Question: What is the address or location of the property listed in the document?
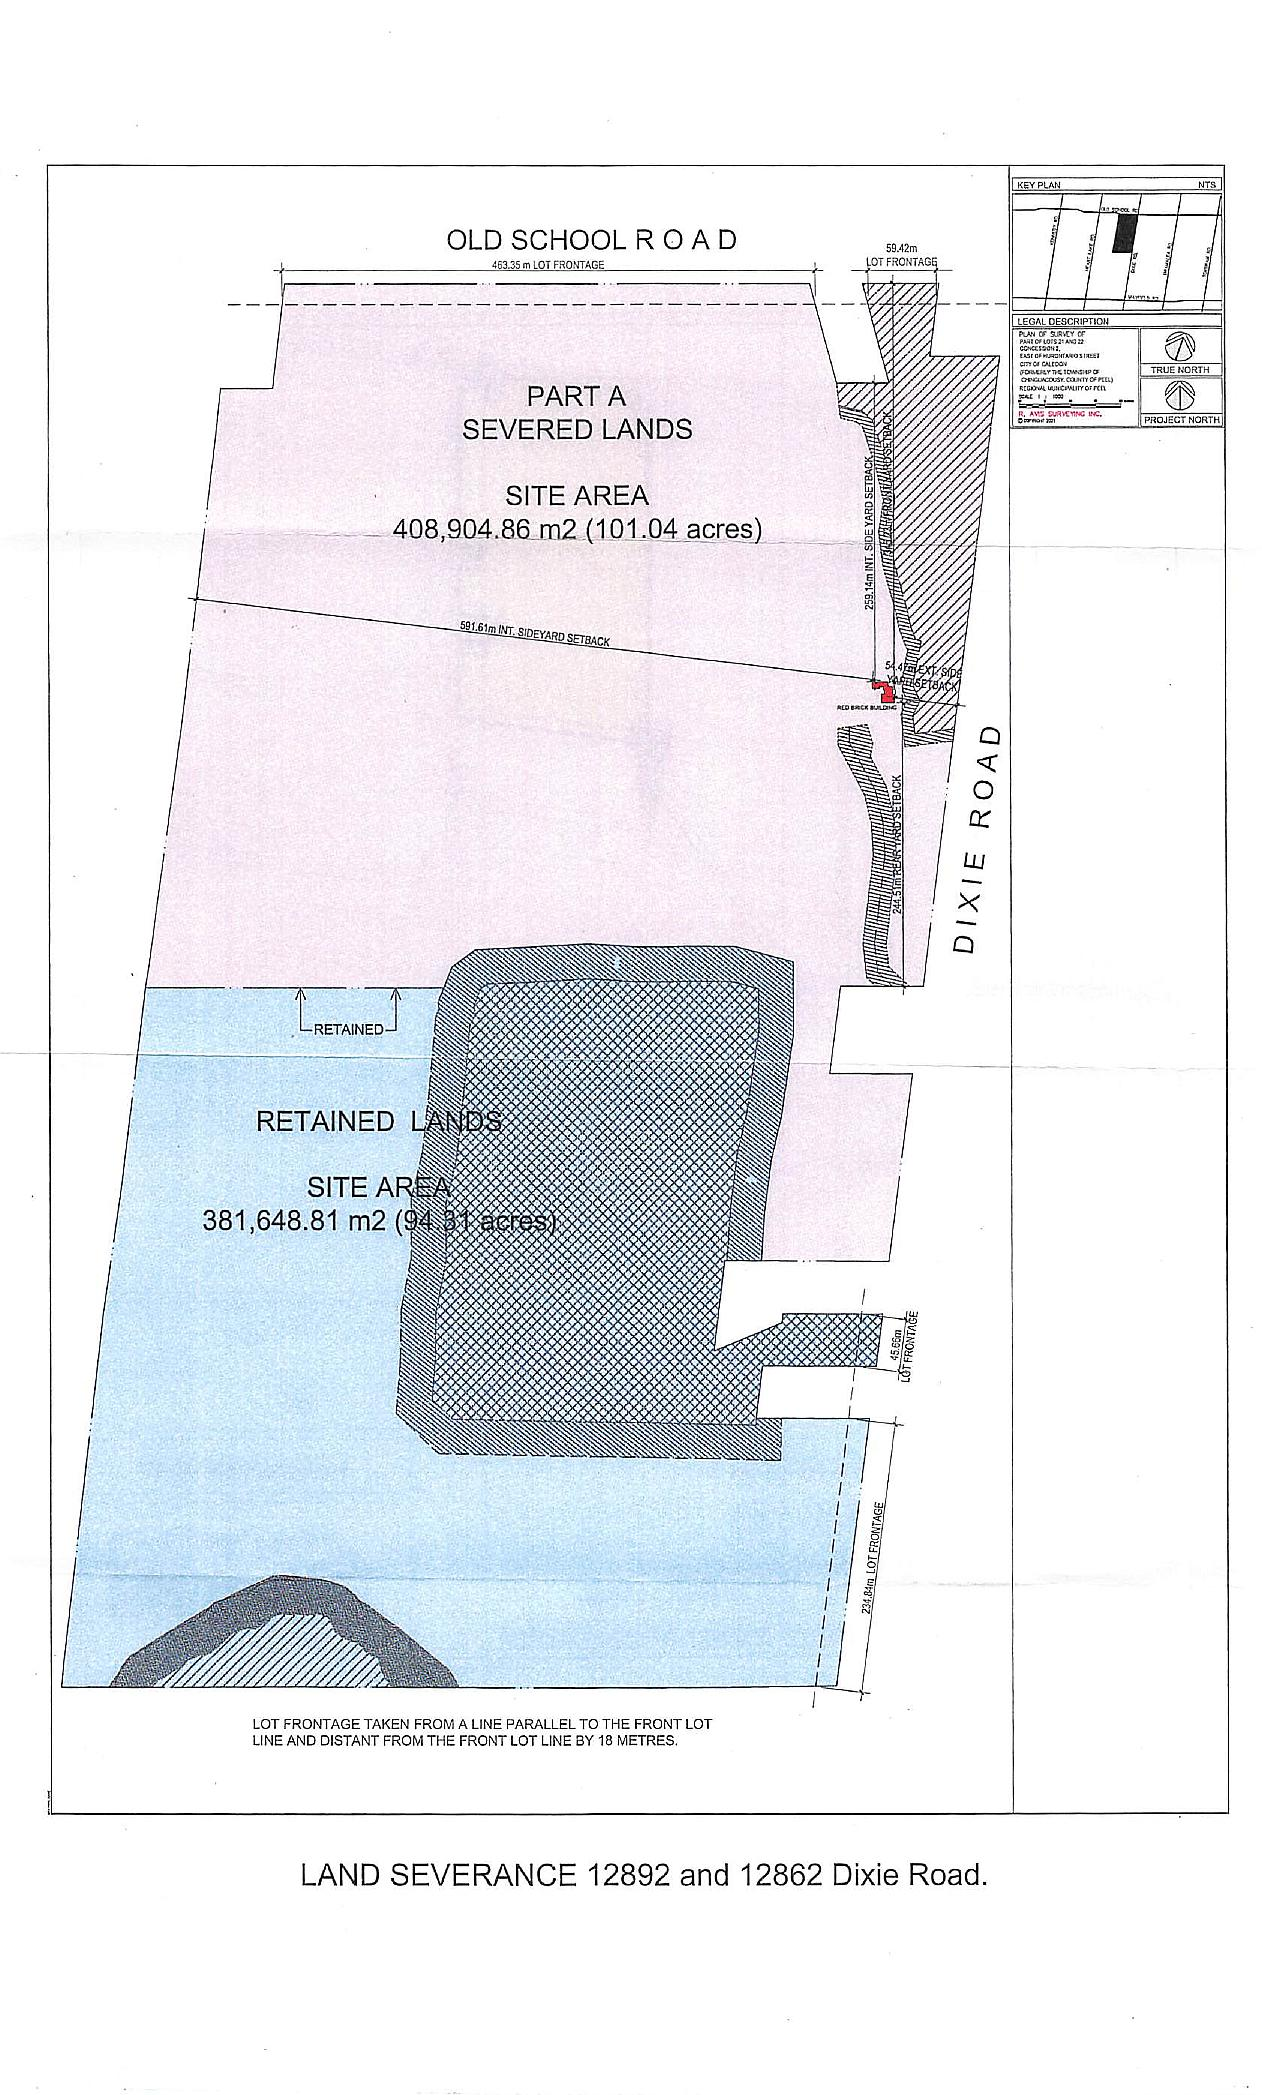
Answer: "12892 and 12862 Dixie Road"